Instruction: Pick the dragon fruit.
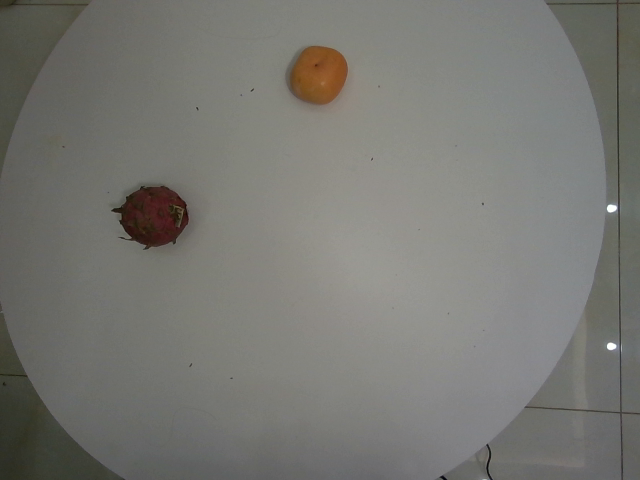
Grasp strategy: vertical